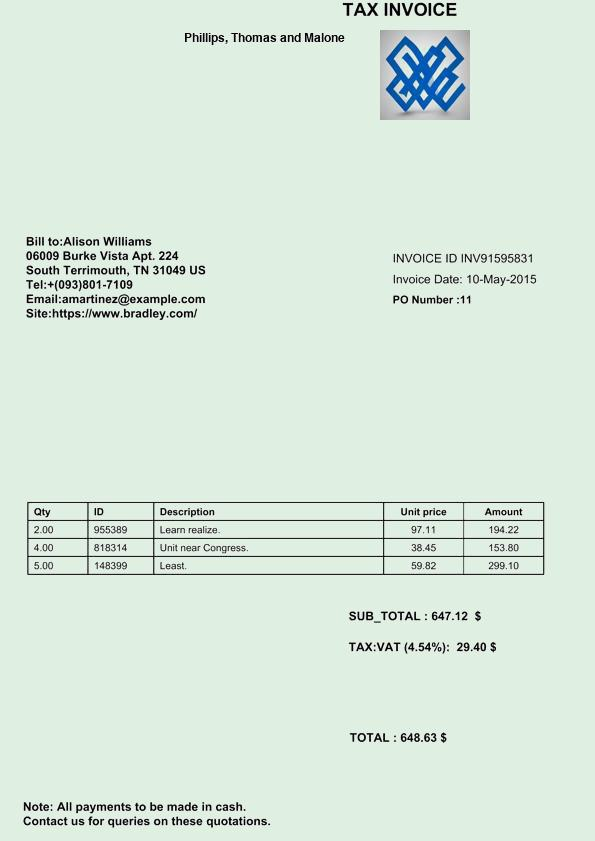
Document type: Invoice